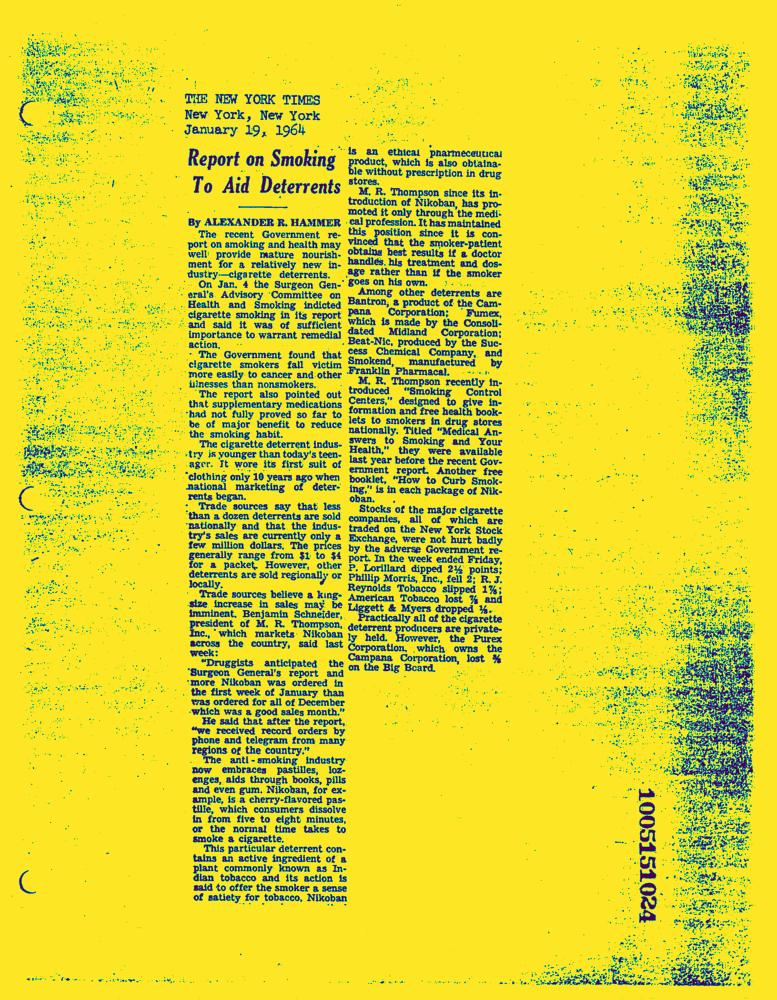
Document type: News-Article